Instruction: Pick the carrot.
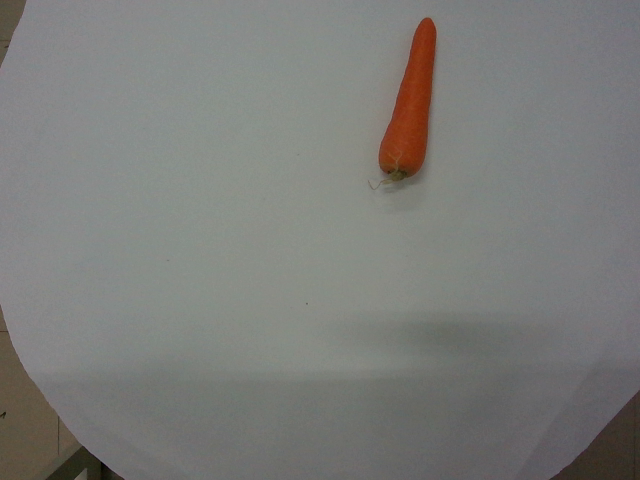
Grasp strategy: vertical